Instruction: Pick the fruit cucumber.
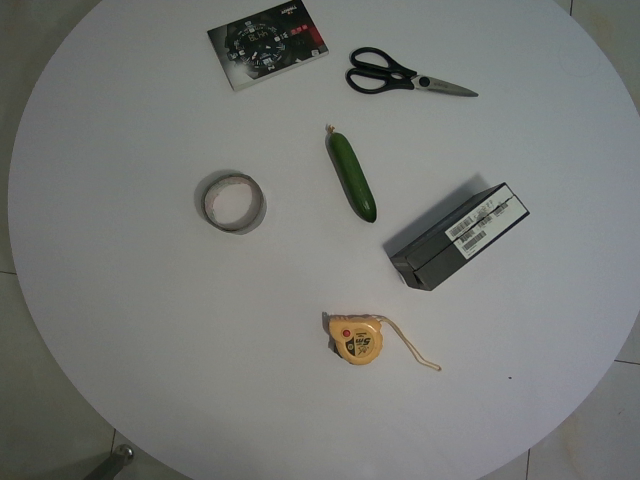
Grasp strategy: vertical